Question: What was observed in the imaging?
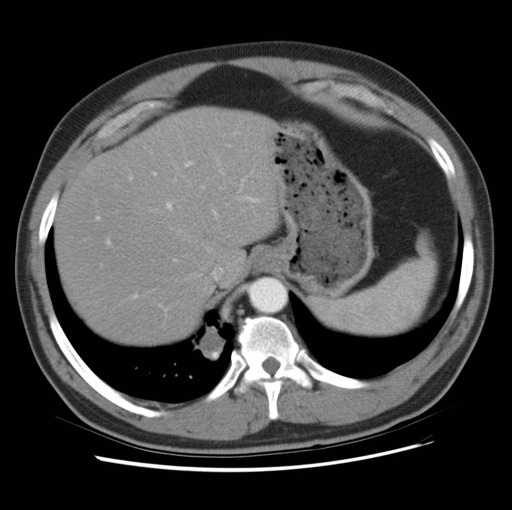
Answer: The imaging shows Non-enhanced virtual colonoscopy images demonstrate a soft tissue density mass within the right lower lobe.

Intravenous contrast enhanced CT of the chest demonstrates a well-defined mass within the right lower lobe with an arterial supply arising from the abdominal aorta.  Lung window images demonstrate no air-filled bronchi within the mass.

3D reconstructed image from the Vitrea workstation demonstrates the mass within the right lower lobe adjacent to the right hemi-diaphragm. Intravenous contrast enhanced CT of the chest demonstrates a well-defined mass within the right lower lobe with an arterial supply arising from the abdominal aorta. Lung window images demonstrate no air-filled bronchi within the mass..